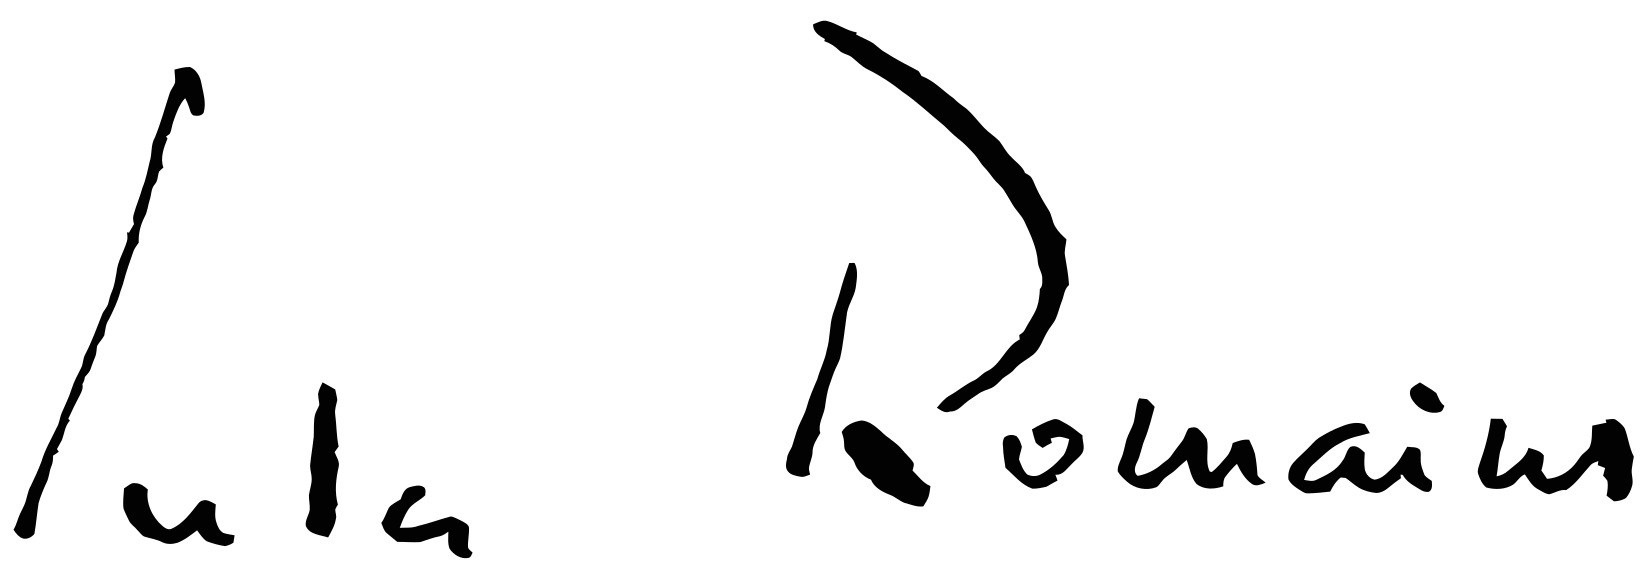
Signature of: jules romains